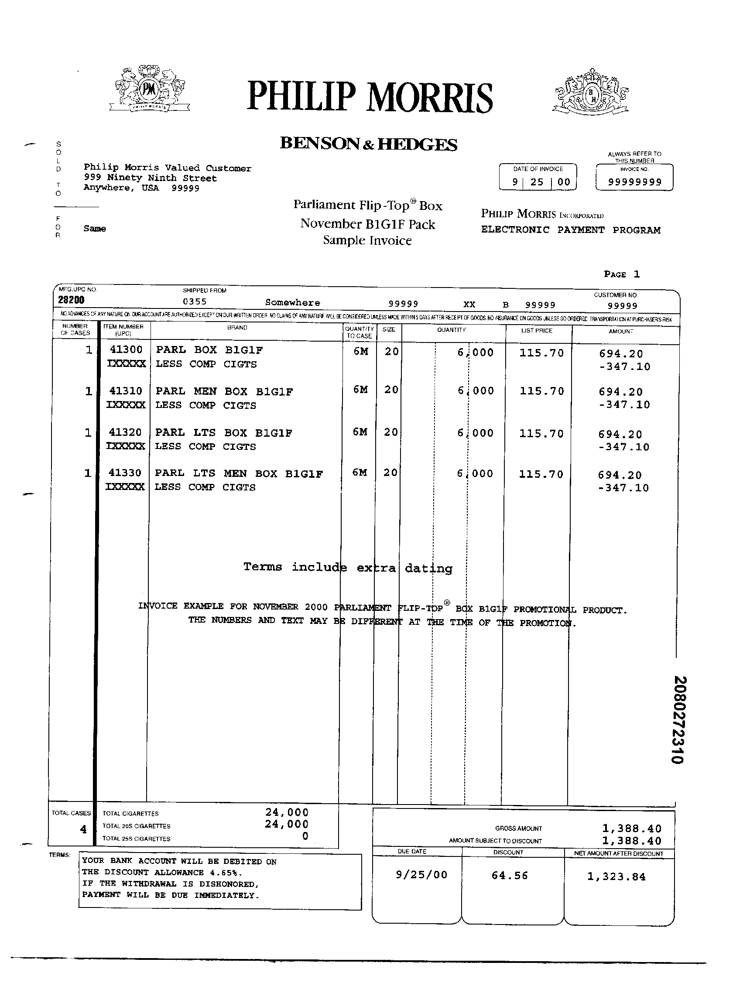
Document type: Invoice